Question: How does the patient history play a role?
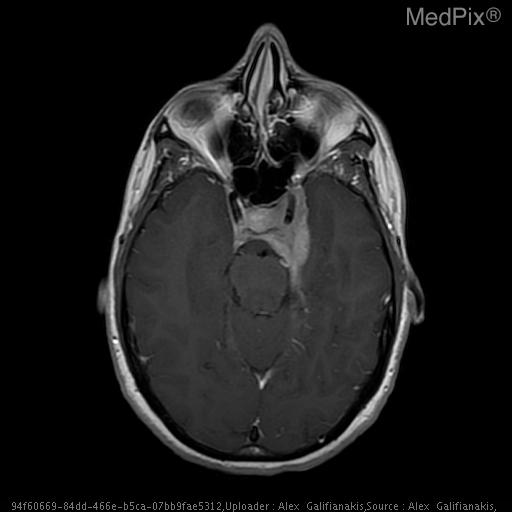
Answer: The patient's history of 42 y.o. woman with elevated prolactin. Please evaluate for evidence of pituitary adenoma is key in understanding the case.